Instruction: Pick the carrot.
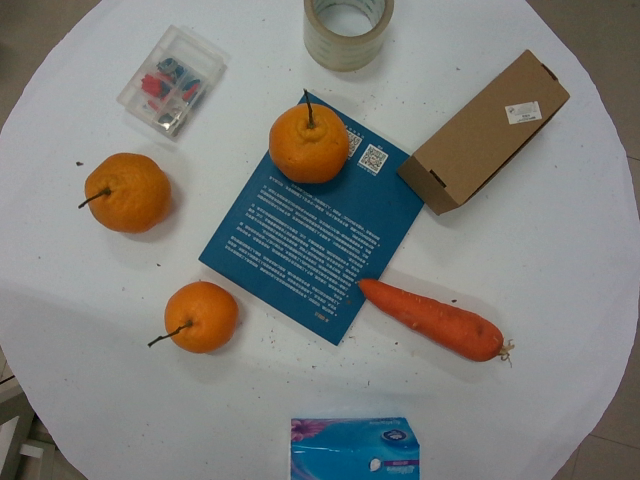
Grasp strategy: vertical